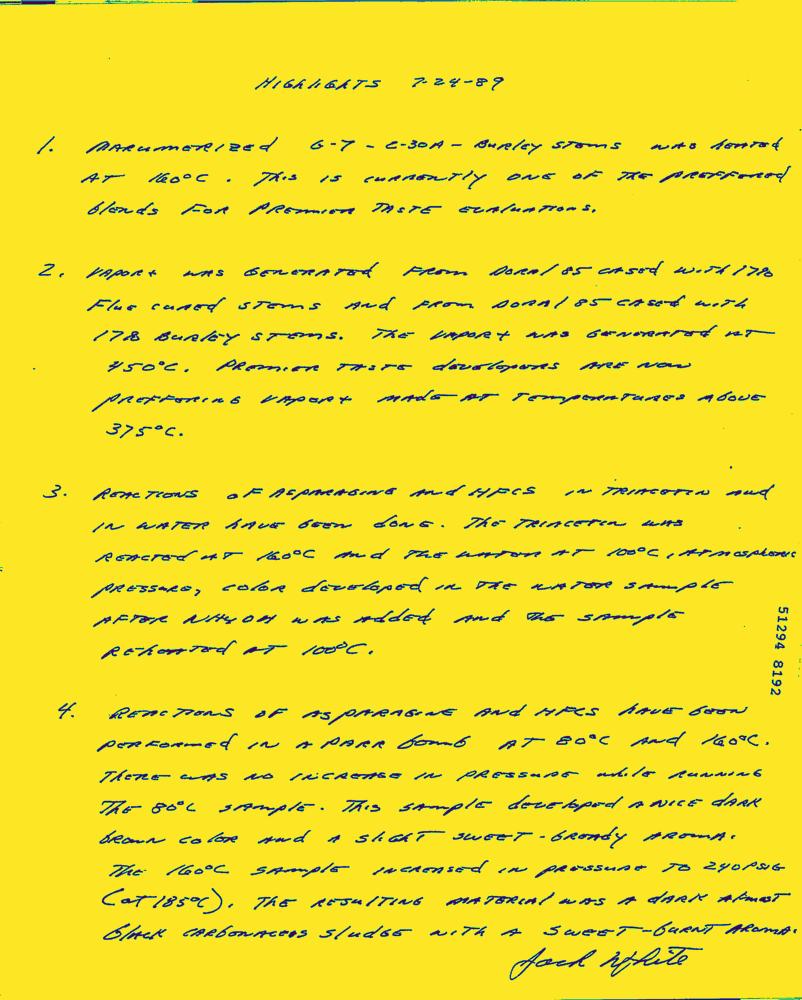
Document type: Hand-Written